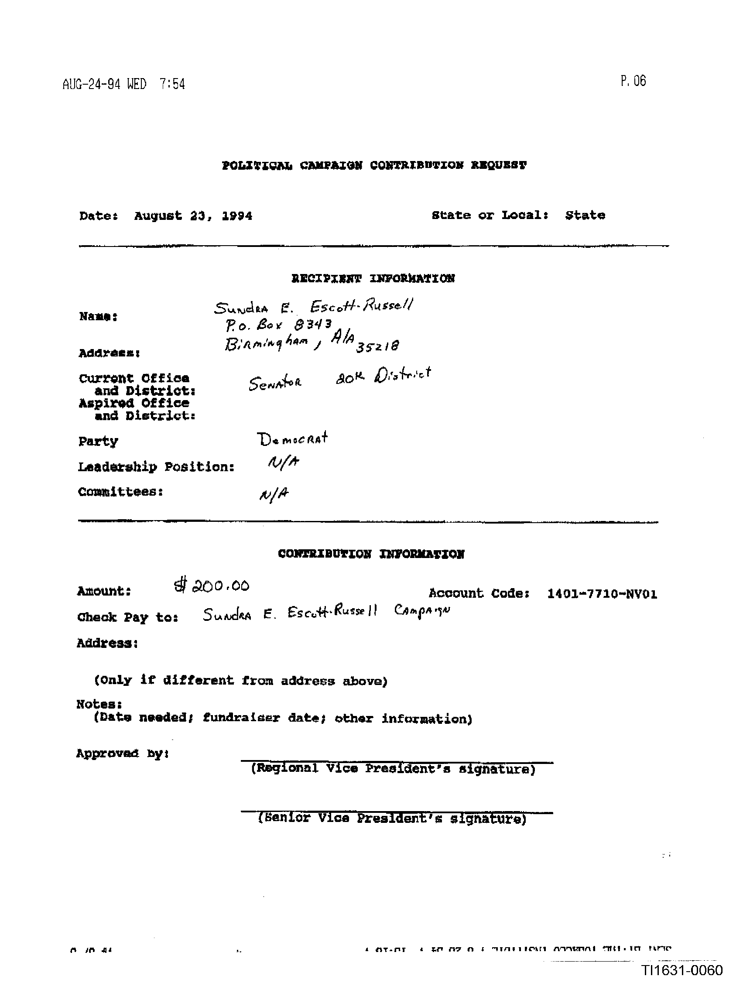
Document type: Invoice